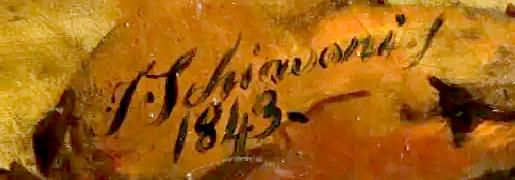
Signature of: giovanni schiavoni